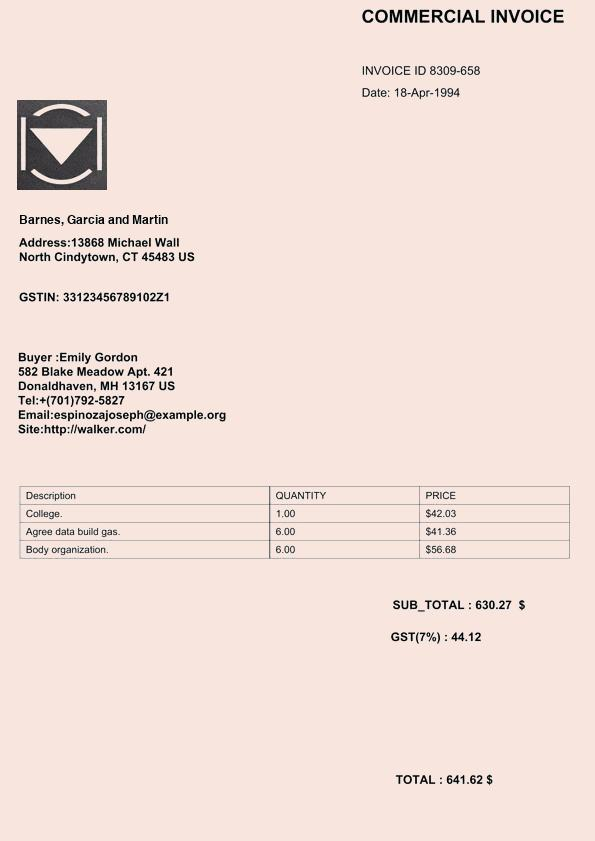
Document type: Invoice